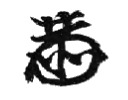
Signature of: takahashi korekiyo